Question: What type of tax is indicated in the document, personal property or real estate?
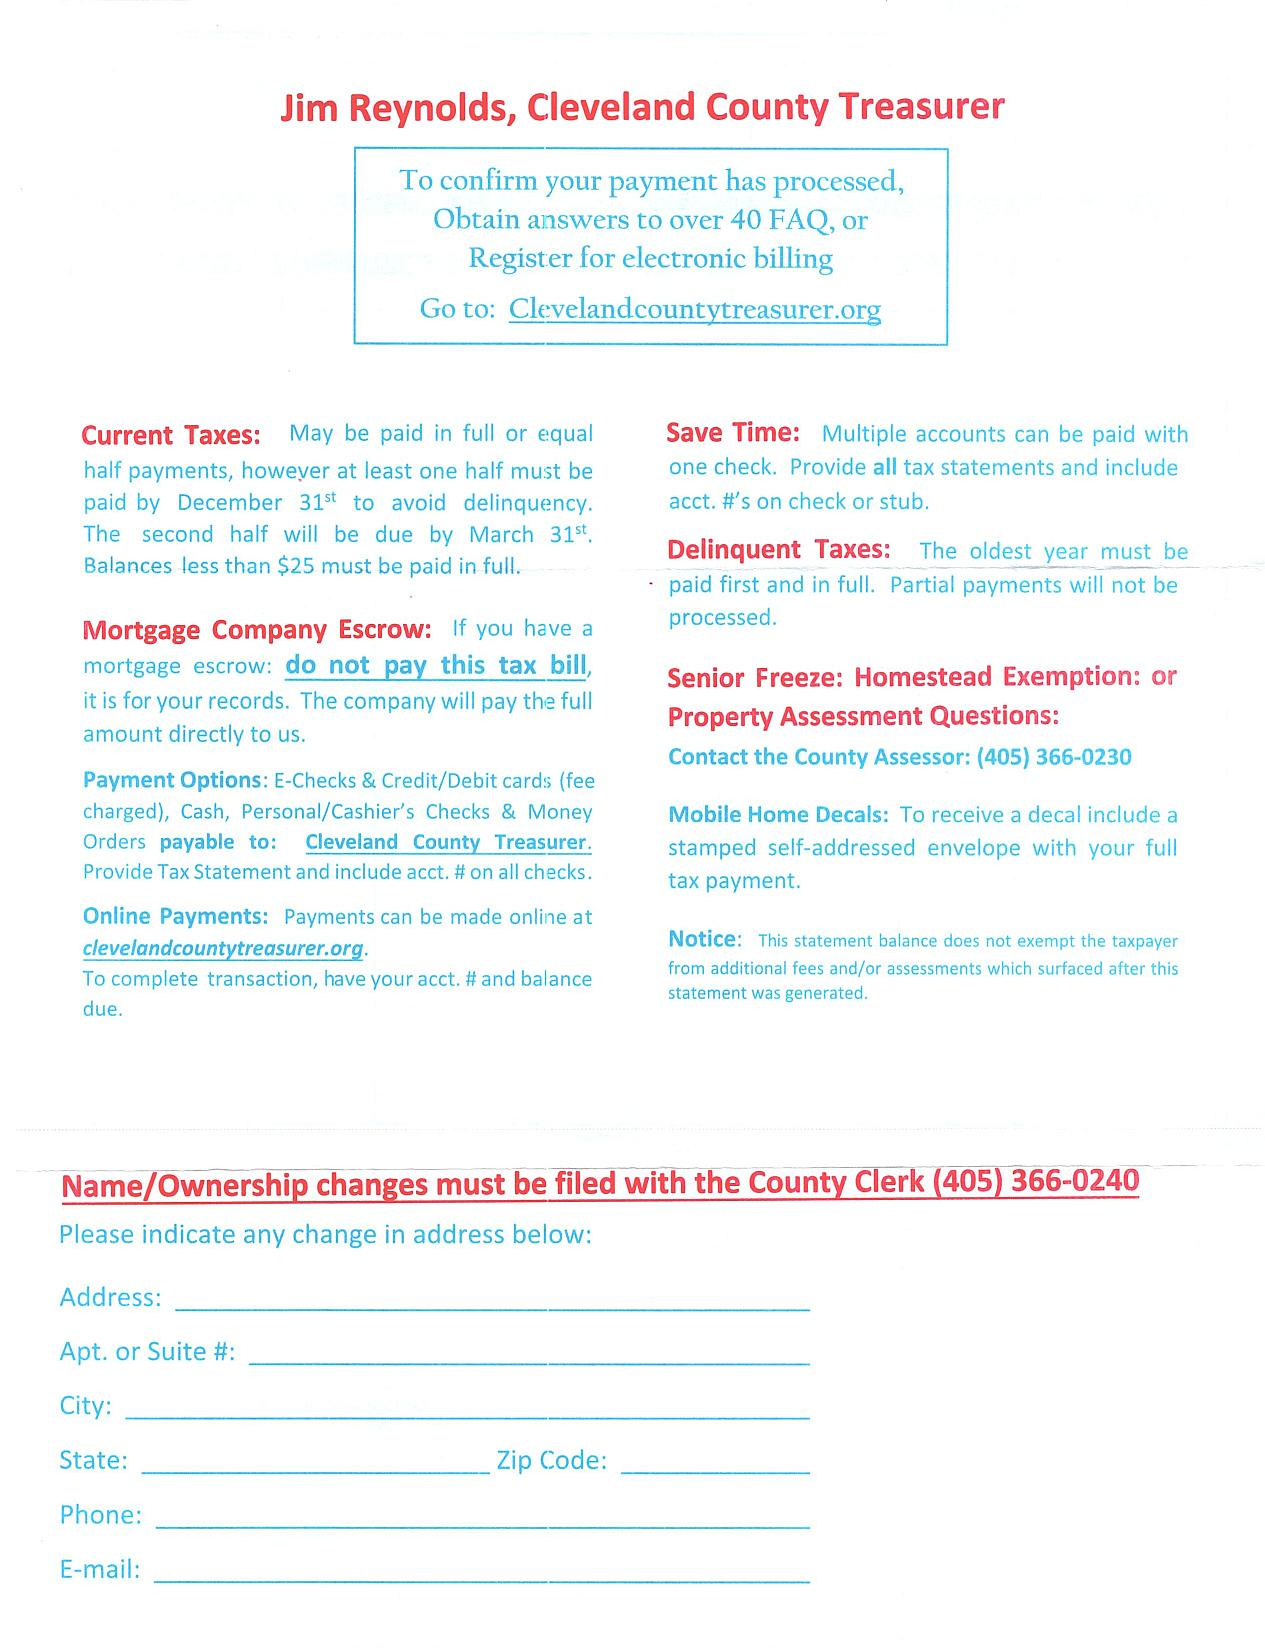
Answer: "Real Estate Tax"